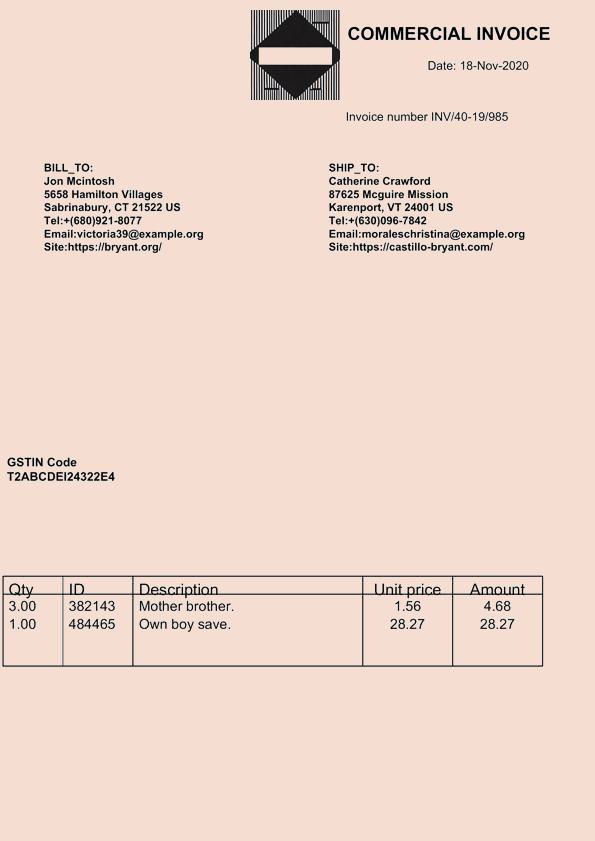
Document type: Invoice